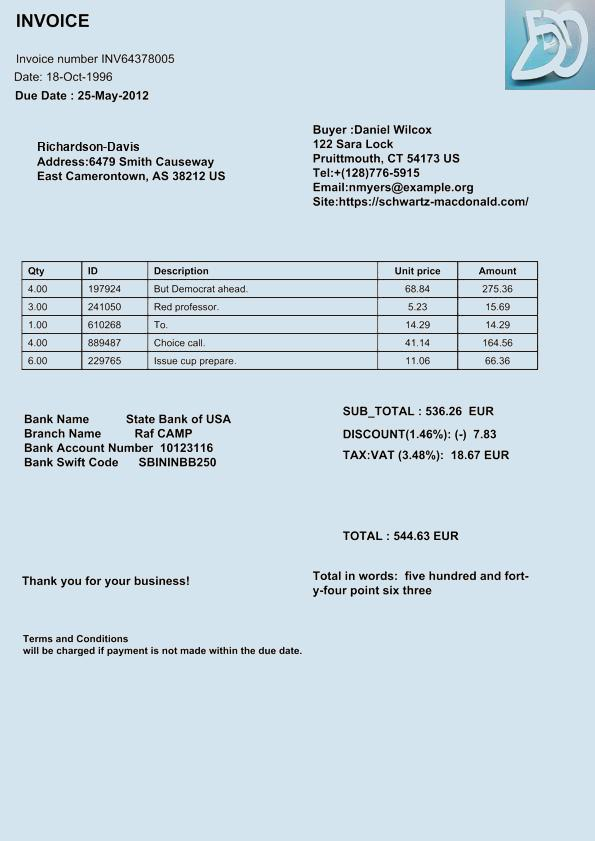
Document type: Invoice